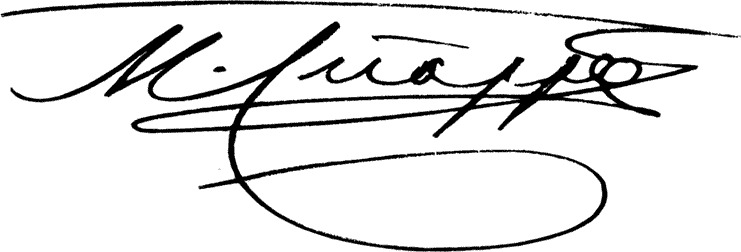
Signature of: pavel sparro